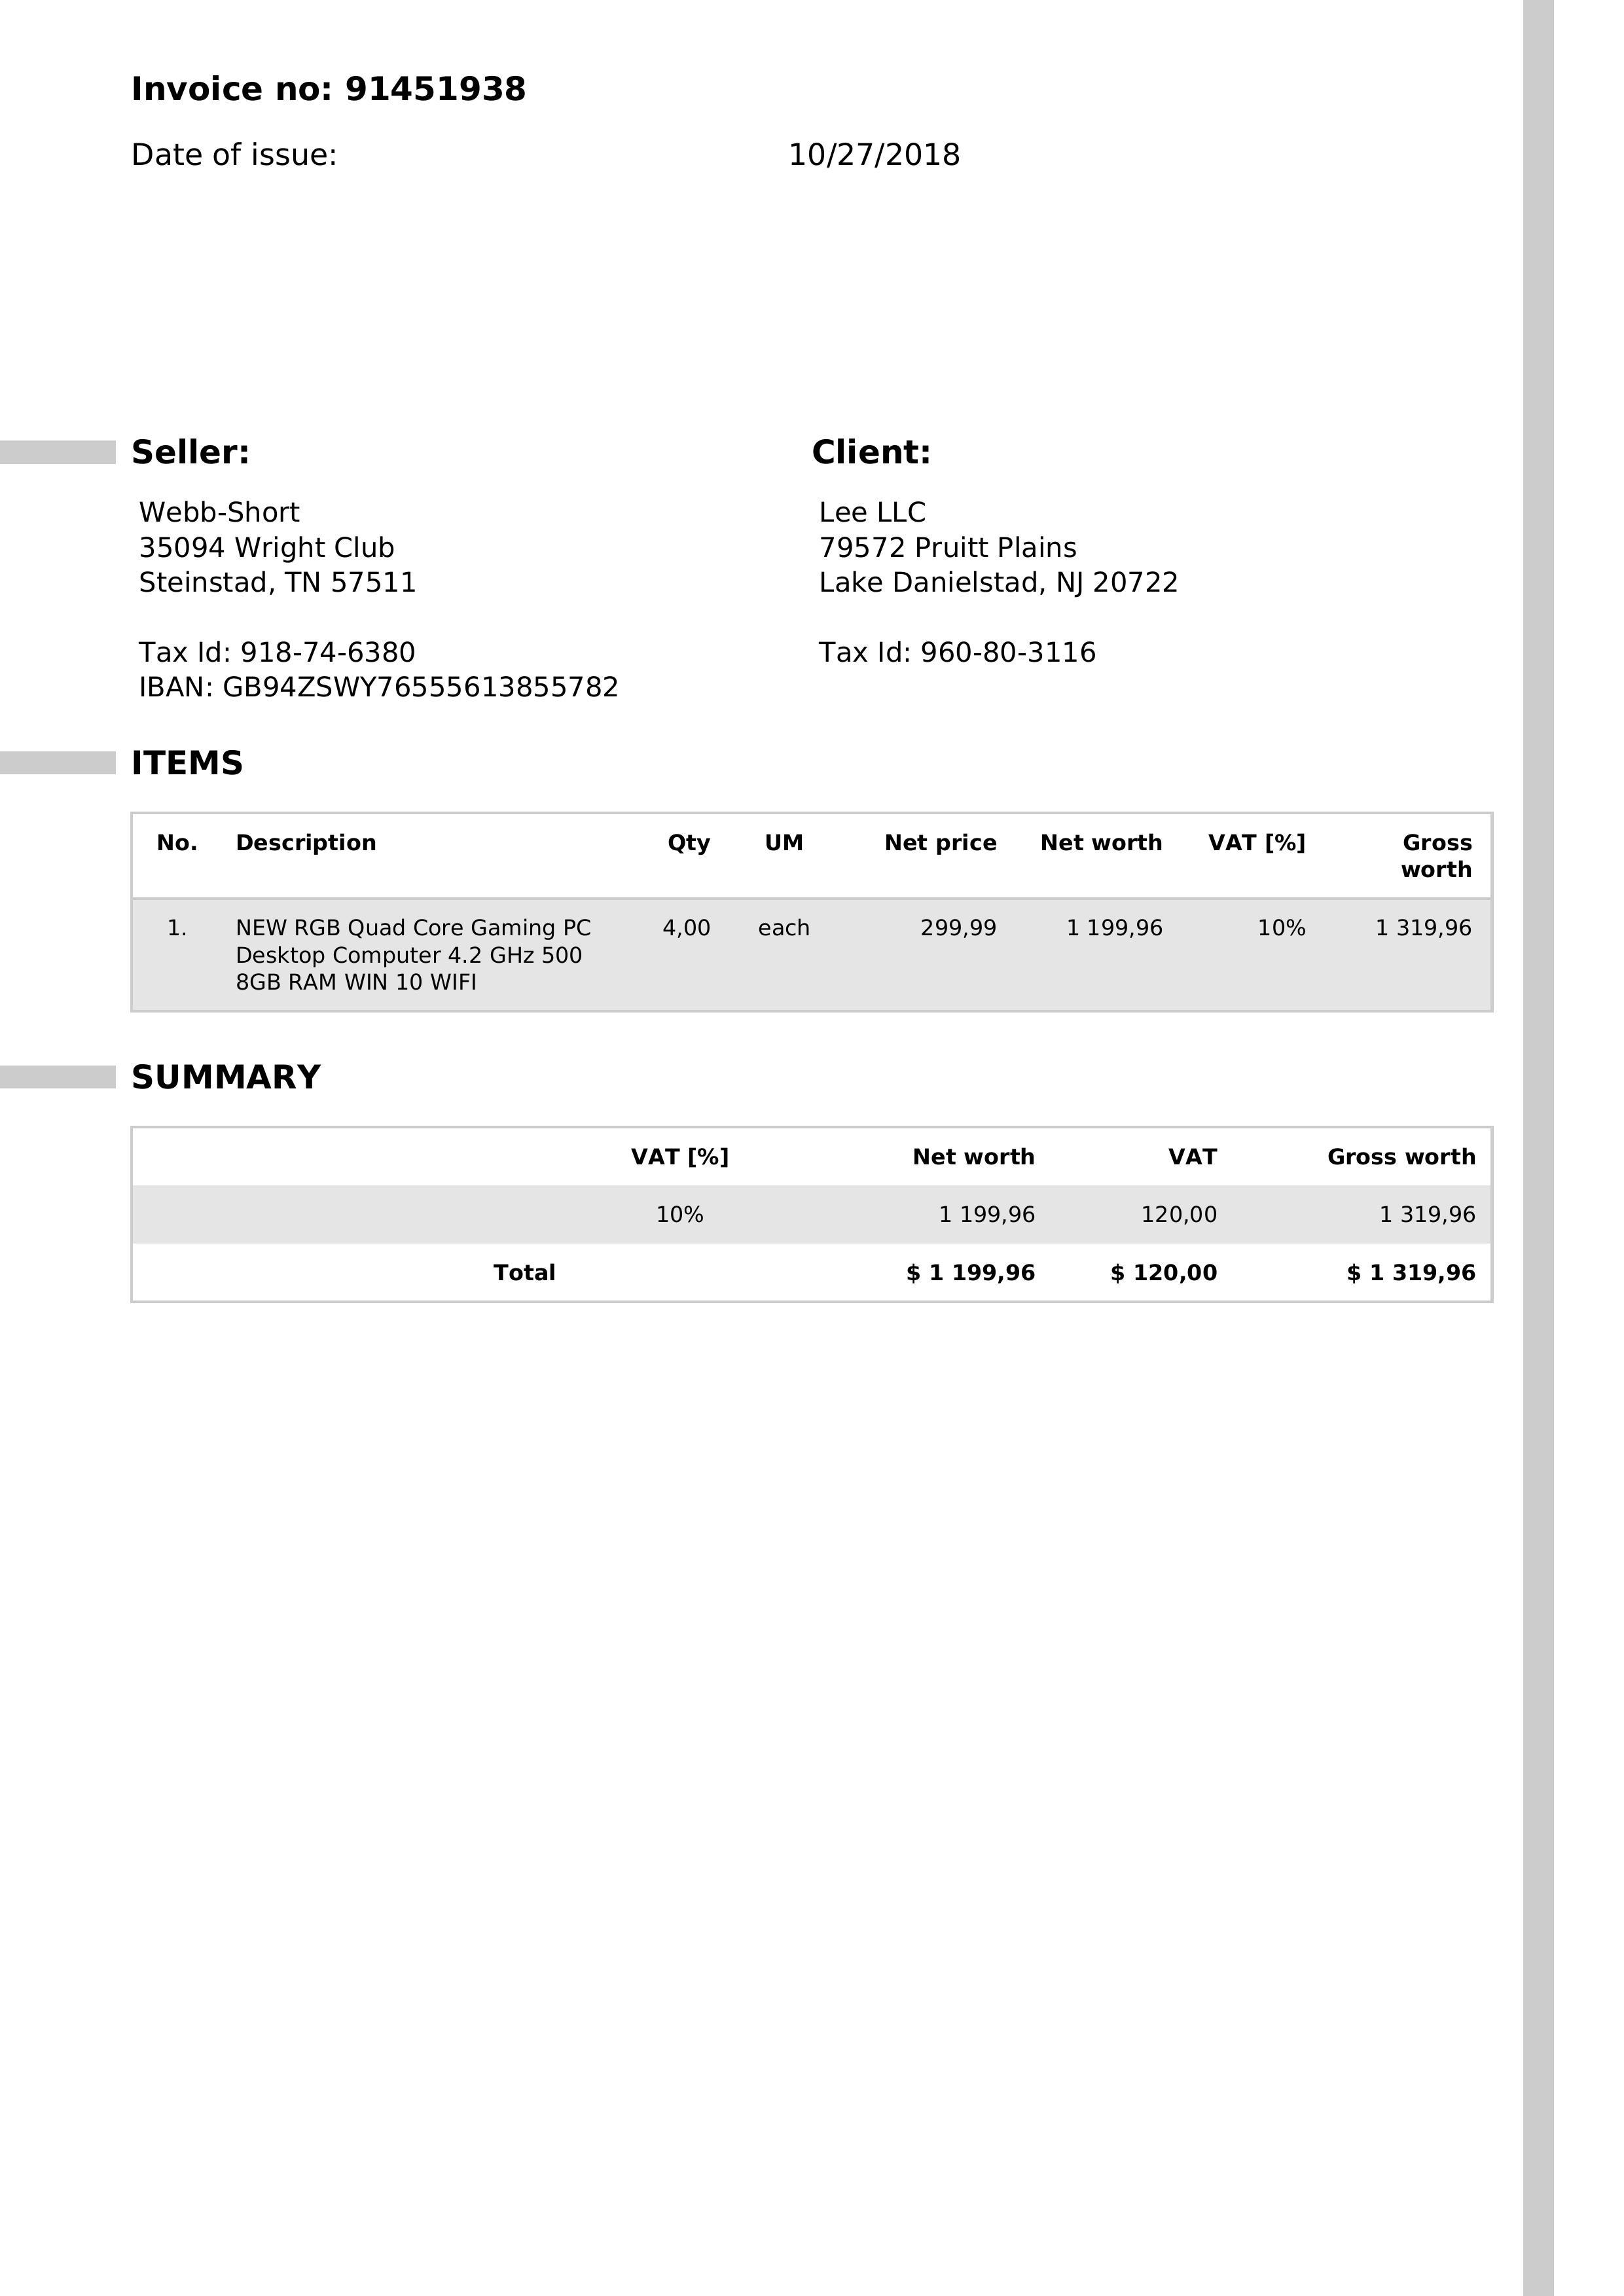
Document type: Invoice